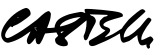
Signature of: alfredo castelli